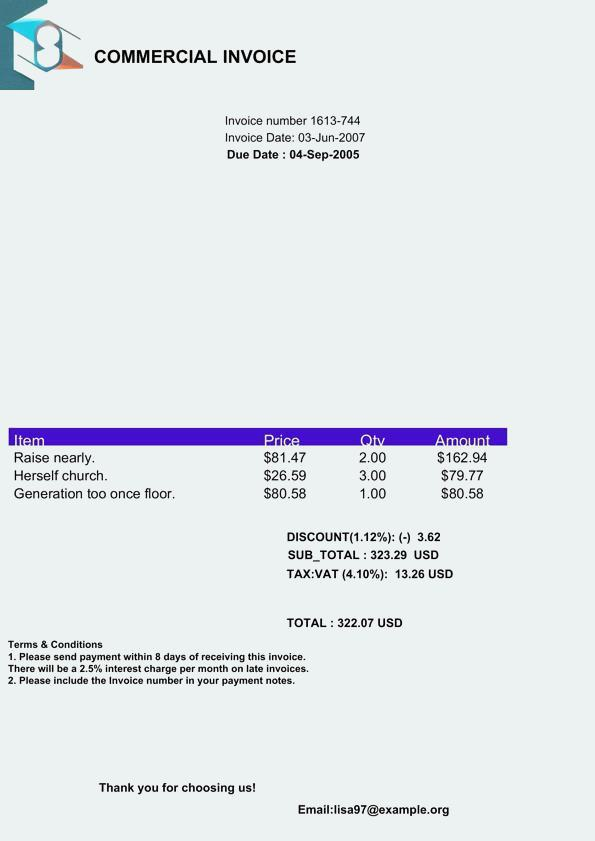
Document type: Invoice